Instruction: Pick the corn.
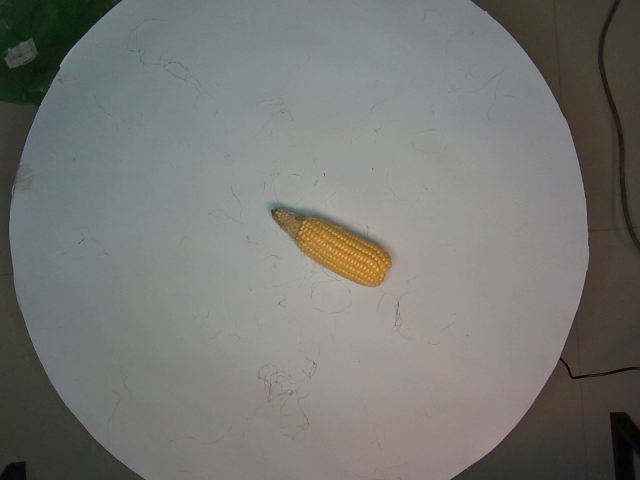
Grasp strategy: vertical